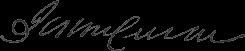
Signature of: john crerar